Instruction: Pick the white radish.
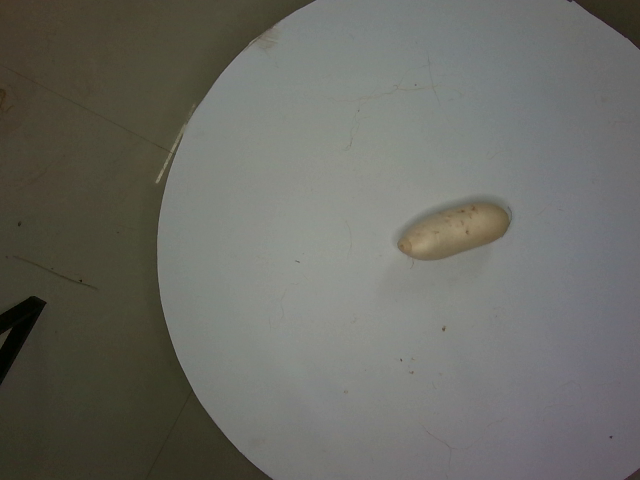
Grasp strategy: vertical